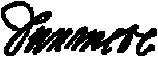
Signature of: john murray 4th earl of dunmore